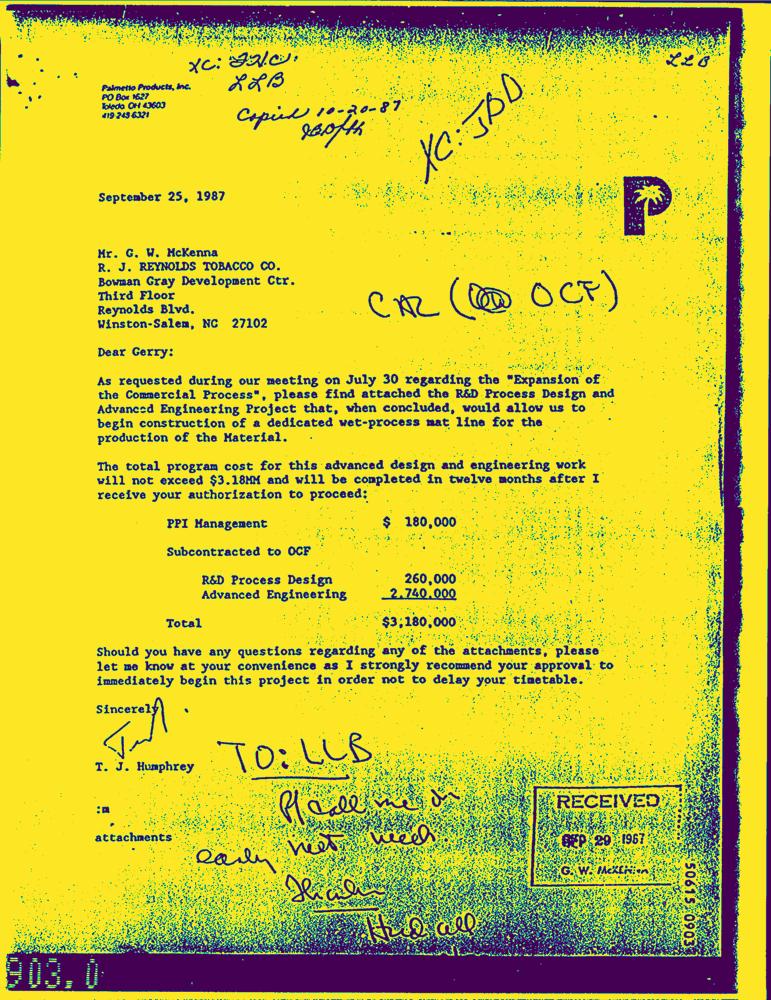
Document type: Letter-Doc